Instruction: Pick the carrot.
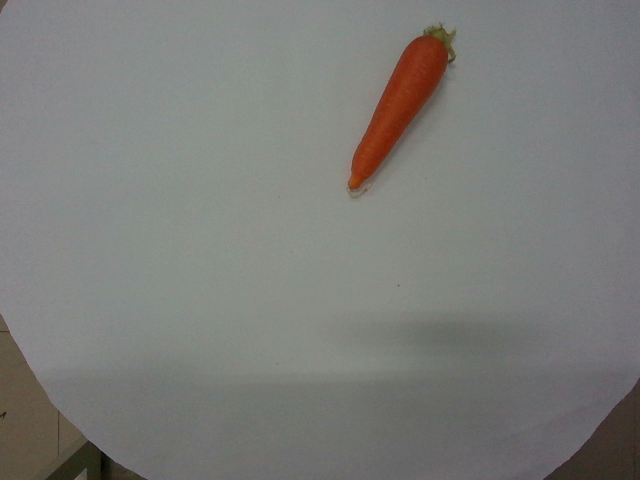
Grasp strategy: vertical